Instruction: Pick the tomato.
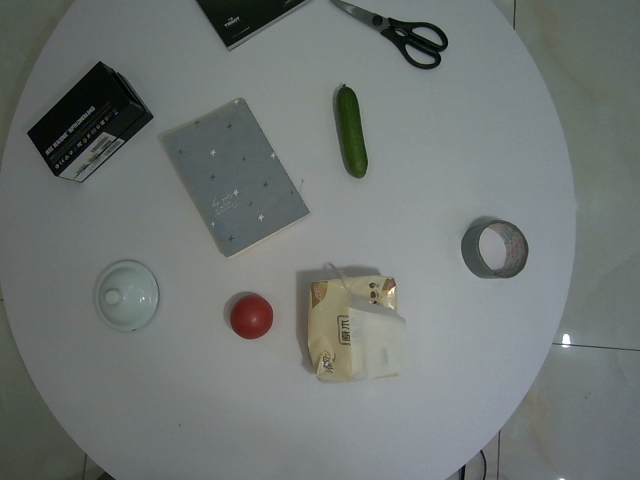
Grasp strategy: vertical